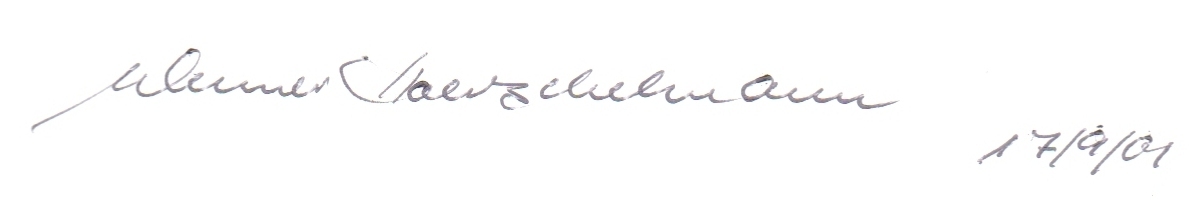
Signature of: werner hoerschelmann